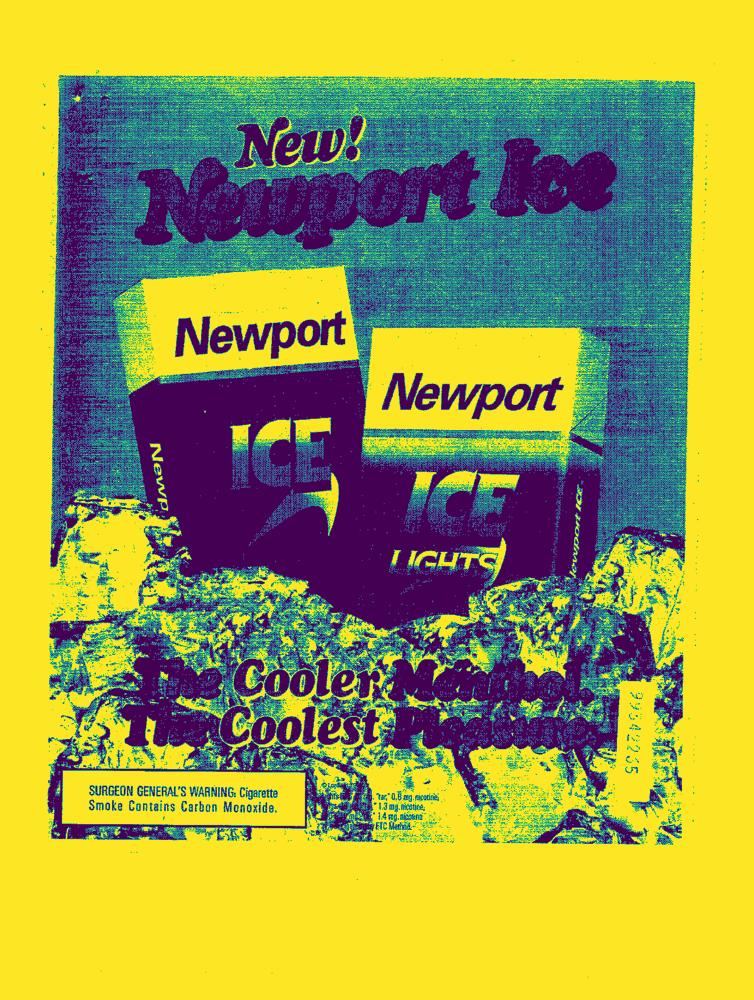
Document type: AD